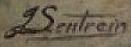
Signature of: jules lentrein